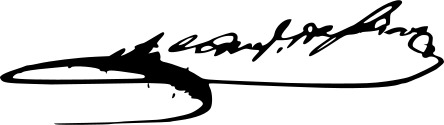
Signature of: bernardino fernández de velasco 14th duke of frías